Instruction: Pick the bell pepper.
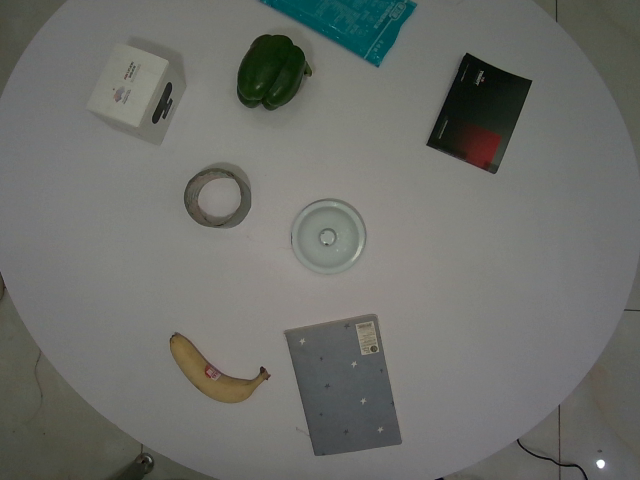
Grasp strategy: vertical